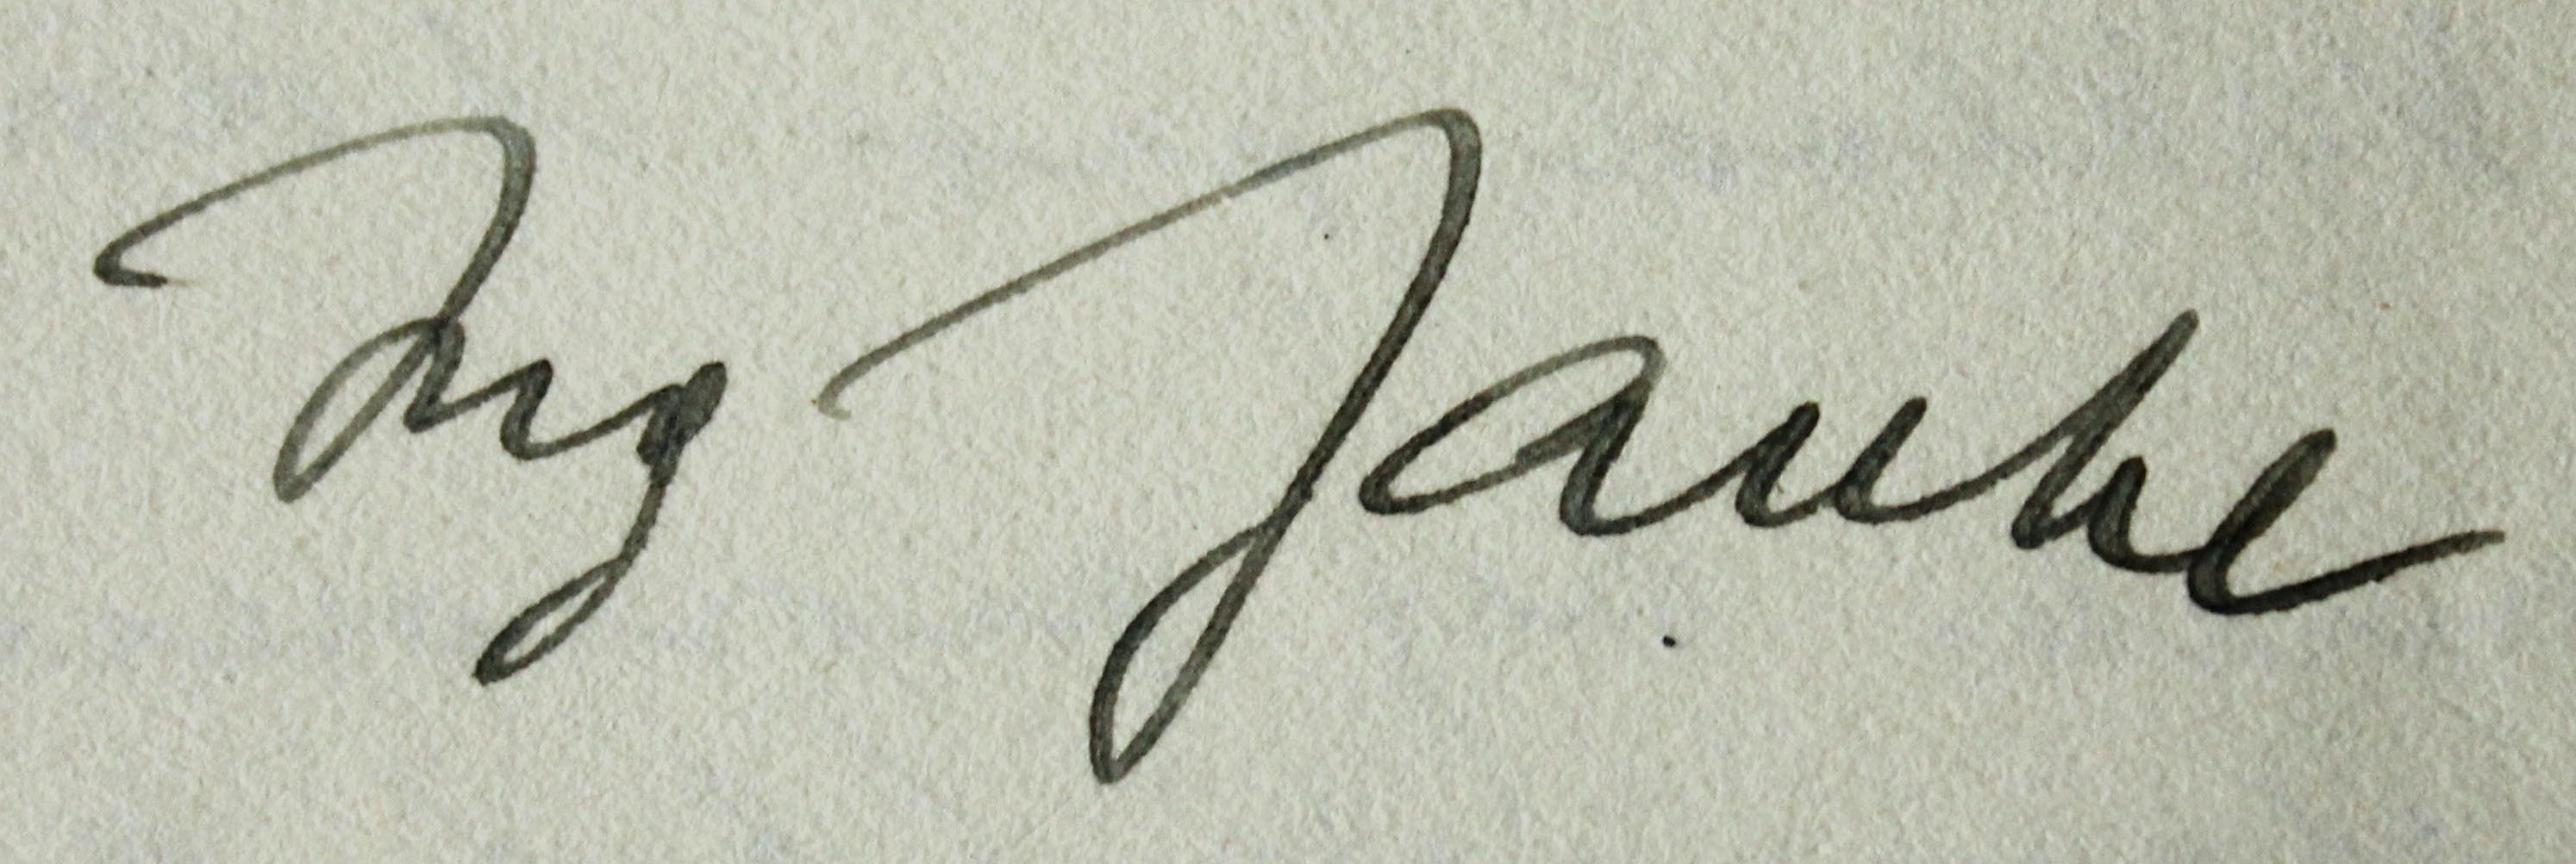
Signature of: svatopluk janke